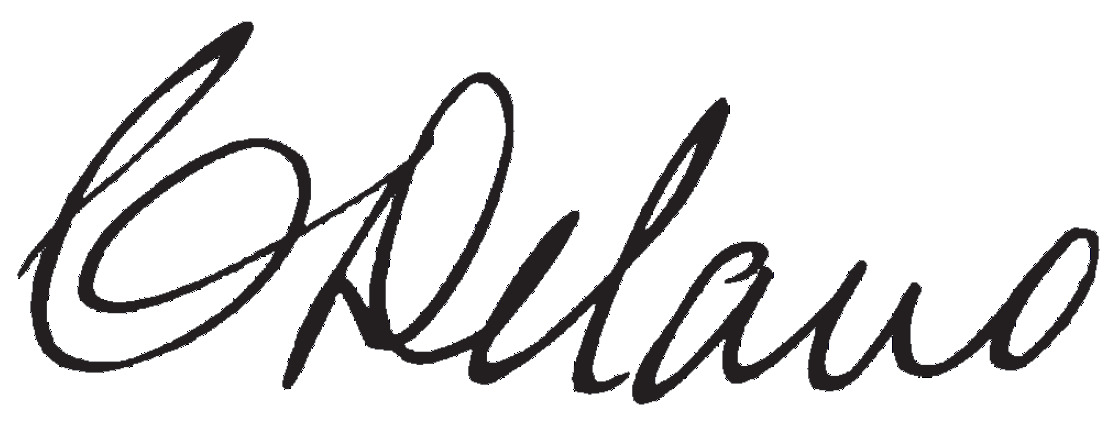
Signature of: columbus delano